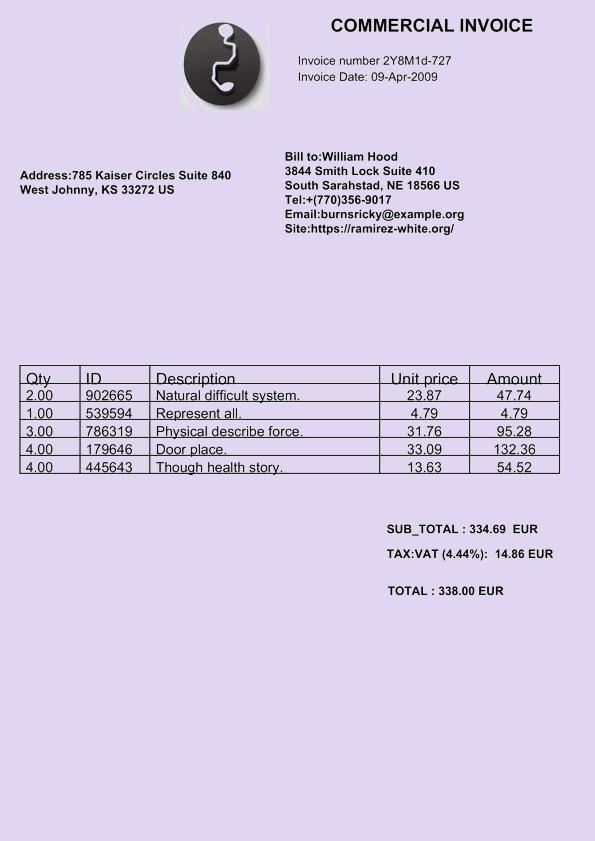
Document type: Invoice